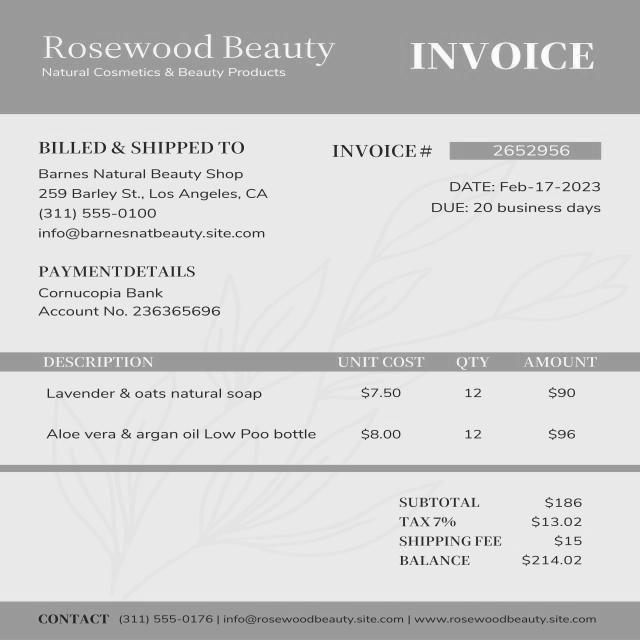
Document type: Invoice